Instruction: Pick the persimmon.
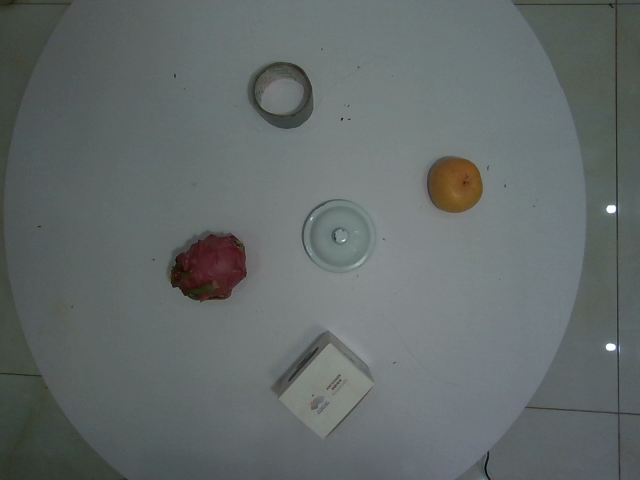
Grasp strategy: vertical